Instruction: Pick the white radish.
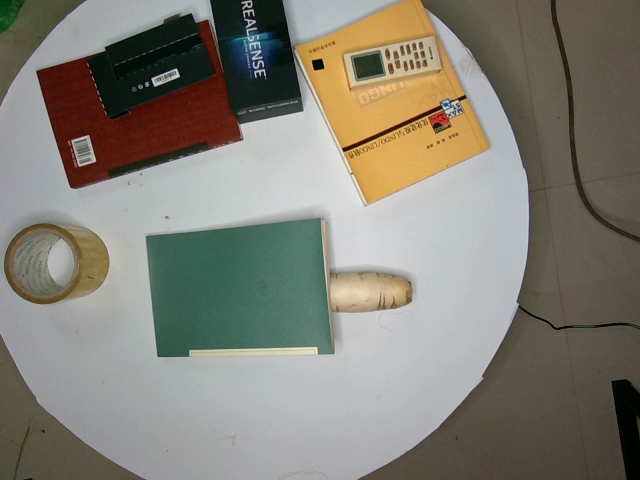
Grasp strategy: vertical